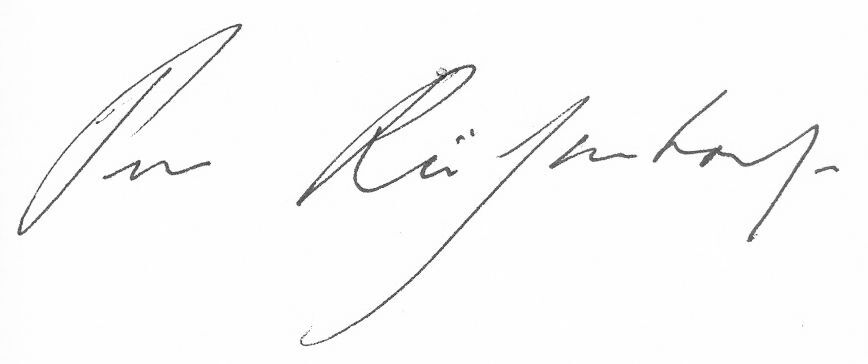
Signature of: peter rühmkorf